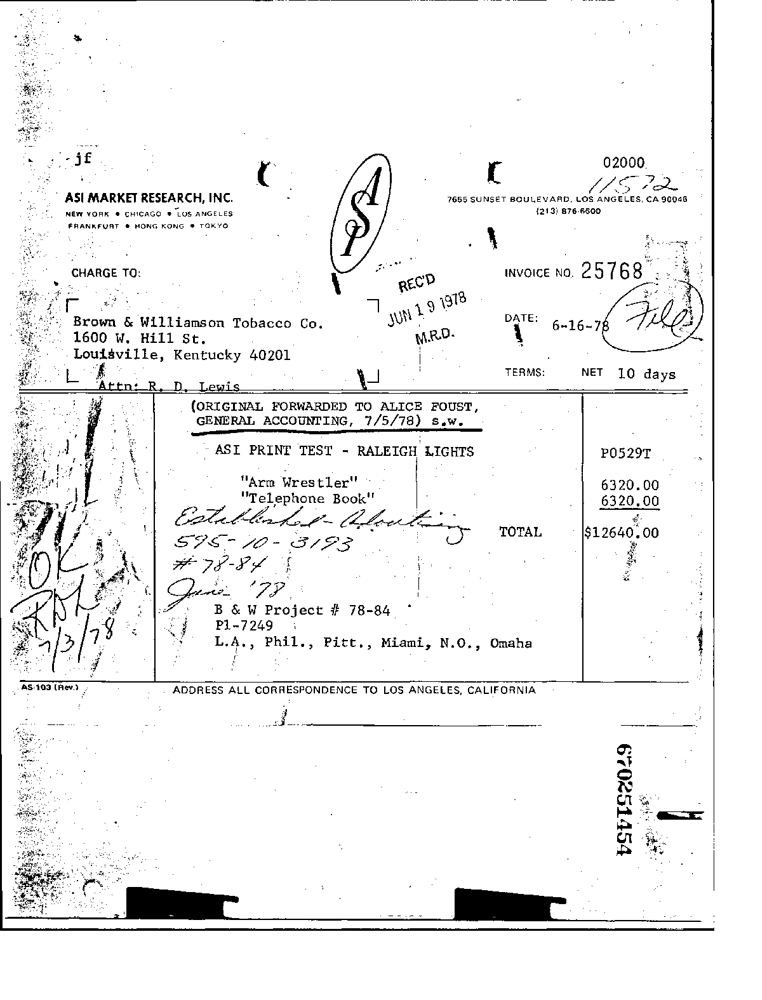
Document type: Invoice